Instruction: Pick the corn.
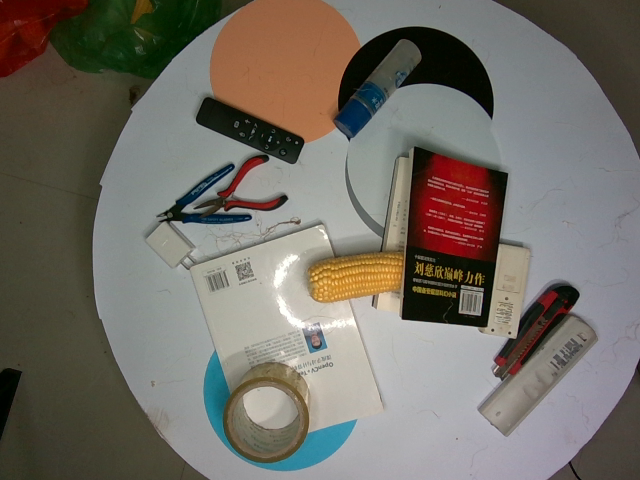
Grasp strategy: vertical